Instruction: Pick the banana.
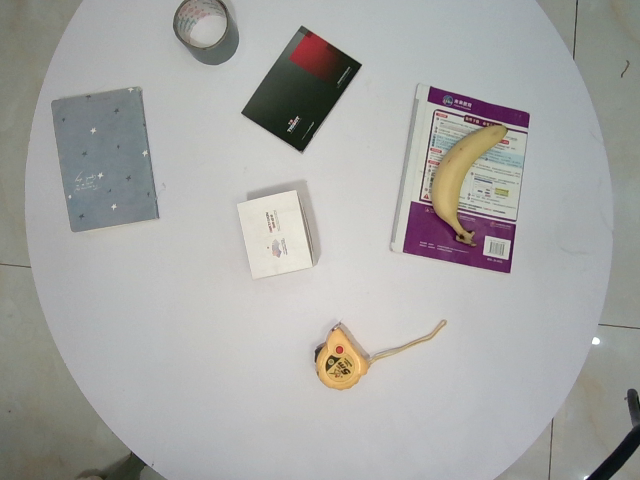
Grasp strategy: vertical